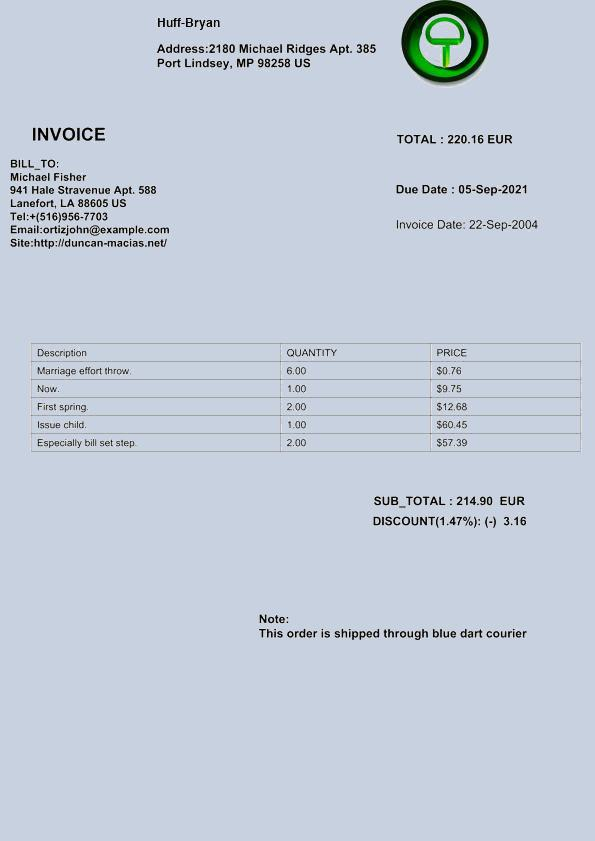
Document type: Invoice